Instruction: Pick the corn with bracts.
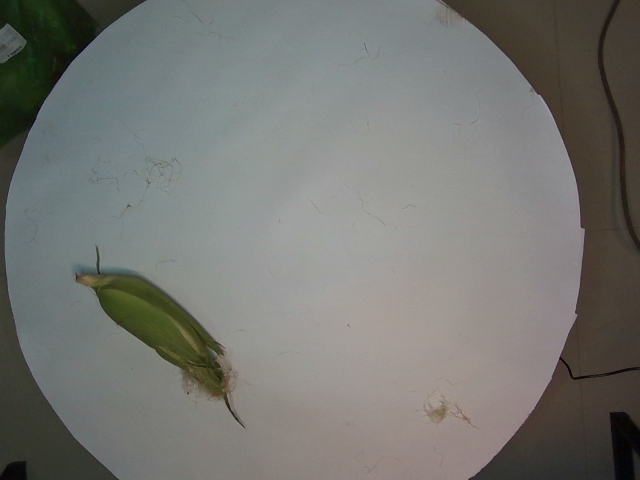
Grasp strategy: vertical